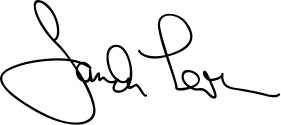
Signature of: sander levin